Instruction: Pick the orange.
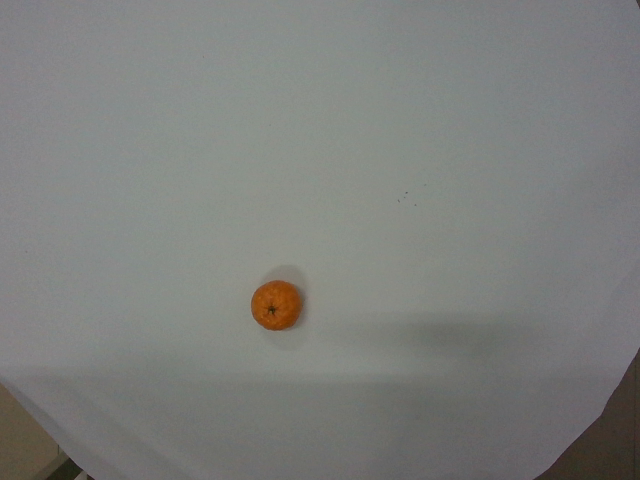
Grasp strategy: vertical